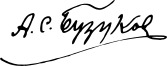
Signature of: anton buzukov